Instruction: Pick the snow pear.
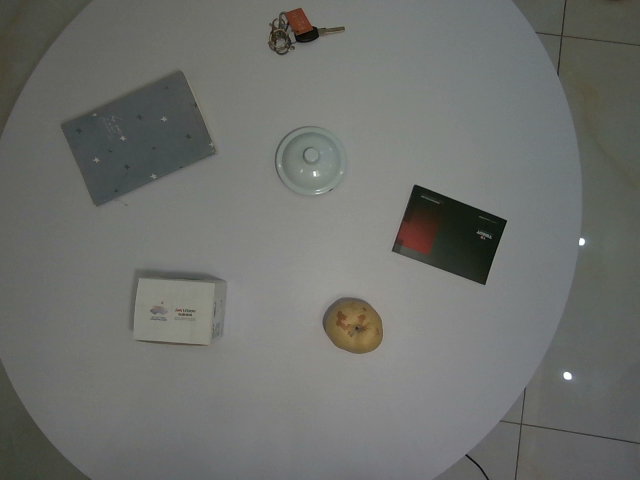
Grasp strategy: vertical